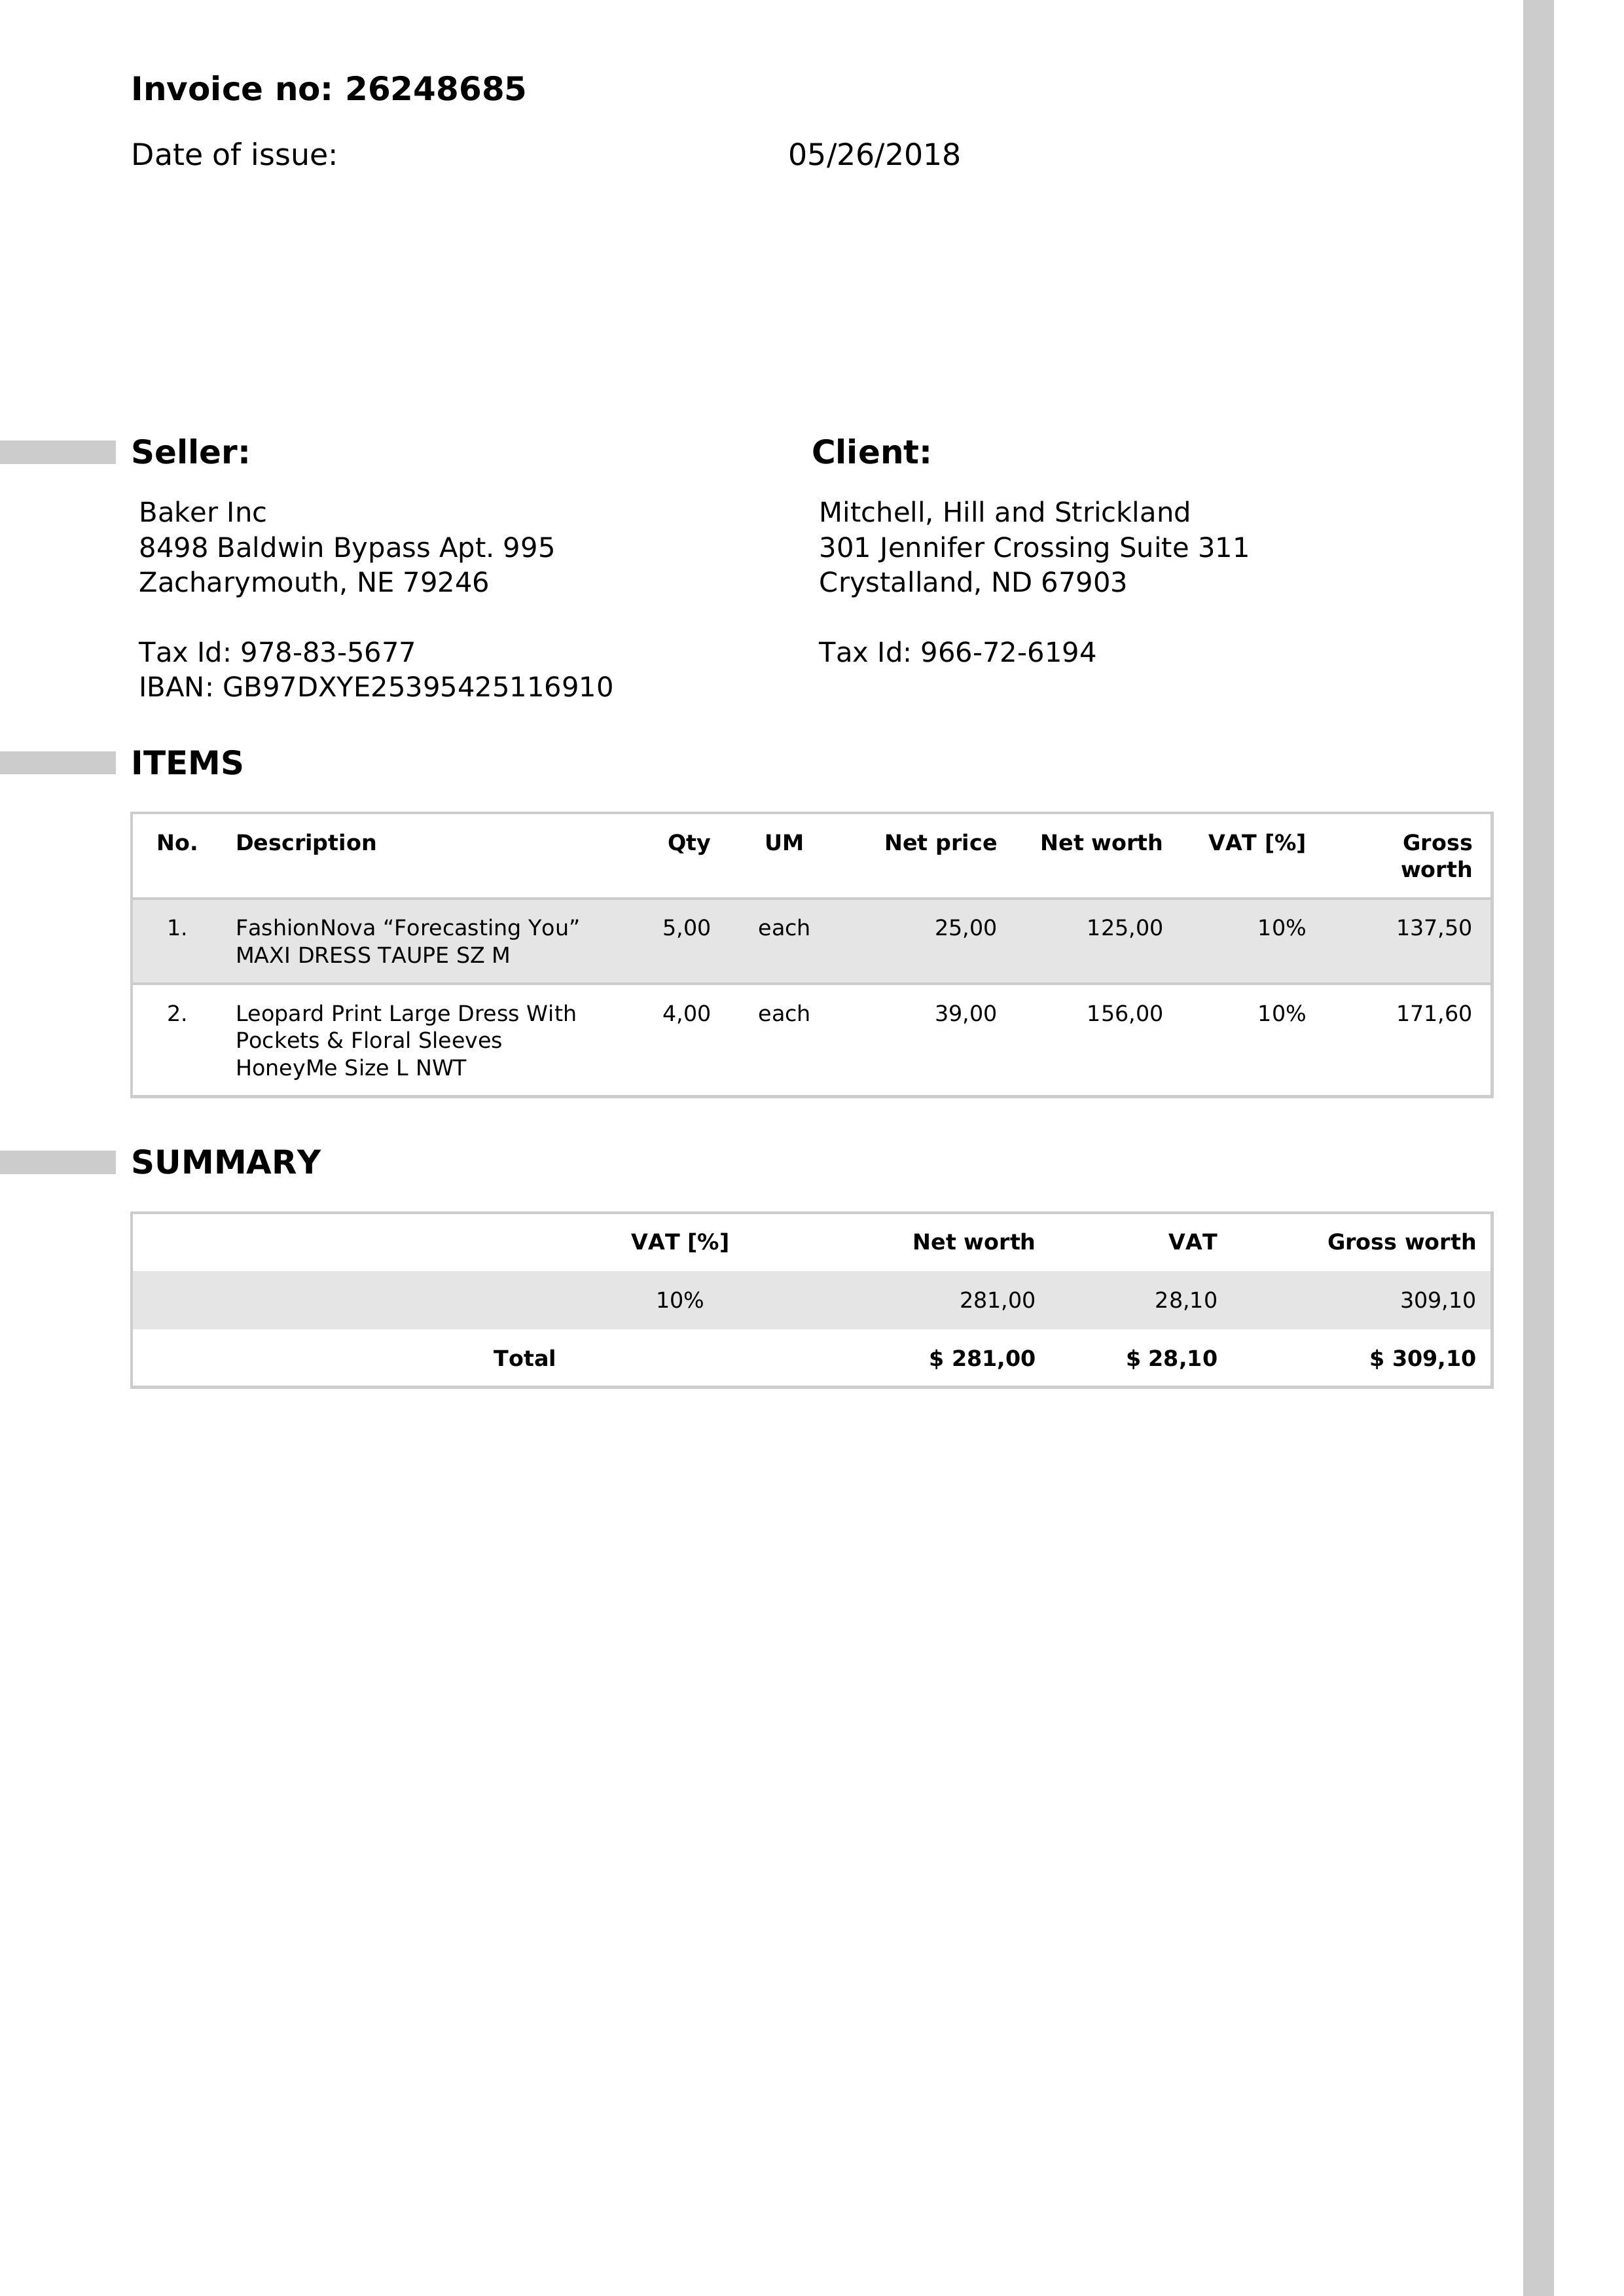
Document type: Invoice